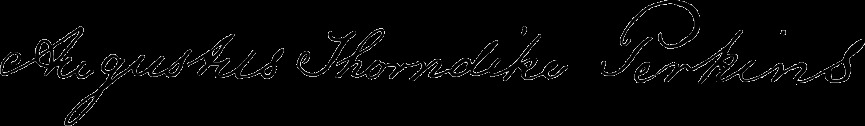
Signature of: augustus thorndike perkins